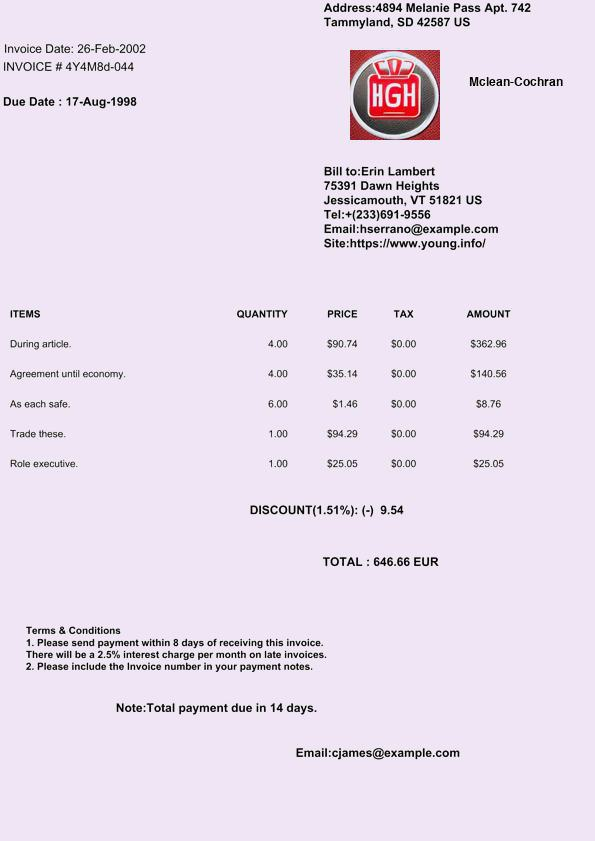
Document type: Invoice